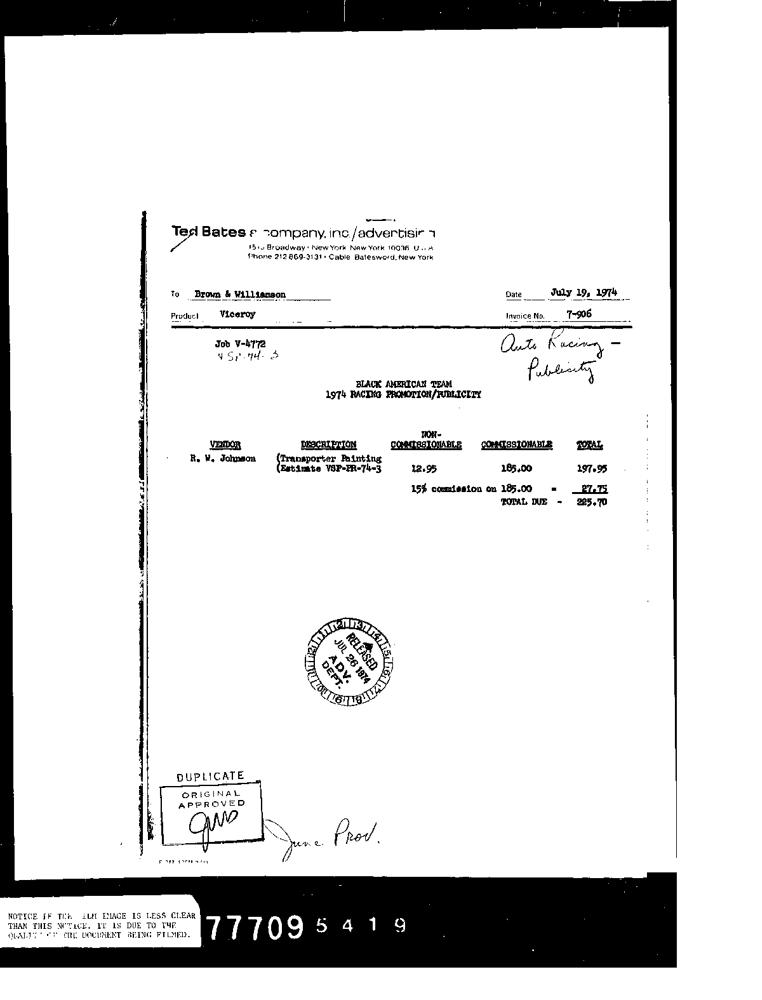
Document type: Invoice